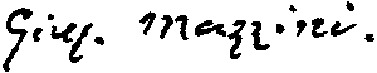
Signature of: giuseppe mazzini